Question: Explain the disease:
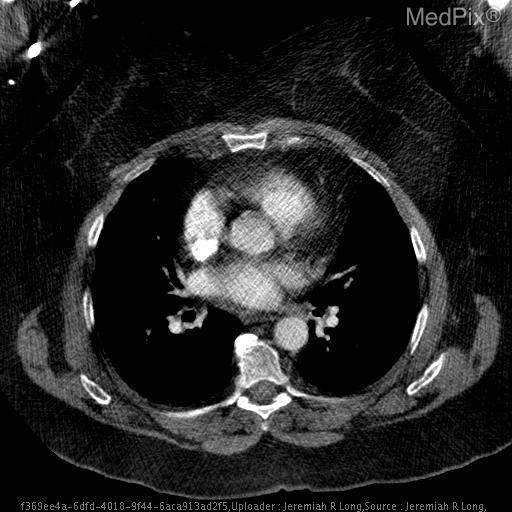
Answer: The disease is discussed as: Lipomatous hypertrophy of the interatrial septum (LHAS) is a benign process characterized by accumulation of fat within the interatrial septum.  The incidence of LHAS is 1% in autopsy series and increases with increasing age and obesity.  This lesion is of little clinical significance; patients with LHAS have slightly higher risk of supraventricular tachycardia, and several cases of hemodynamically significant SVC obstruction have been reported.  Otherwise, LHAS tends to be an incidental finding.
	At imaging, LHAS demonstrates fat attenuation and follows the signal intensity of fat on MR sequences.  Narrowing of the lesion around the fossa ovalis lends the lesion a dumbbell-shaped contour.
	The presence of fat in a cardiac mass excludes lesions such as myxomas, fibromas, and fibroelastosis.  Cardiac lipomas are uncommon lesions and tend to be subendocardial or subpericaridal in location, and generally a capsule can be found at imaging.  Cardiac liposarcomas are extremely rare, often presenting with metastases or cardiac constrictive symptoms.